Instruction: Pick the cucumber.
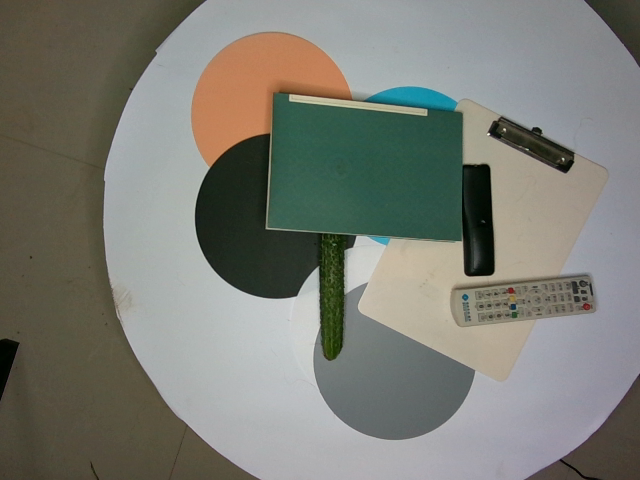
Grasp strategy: vertical